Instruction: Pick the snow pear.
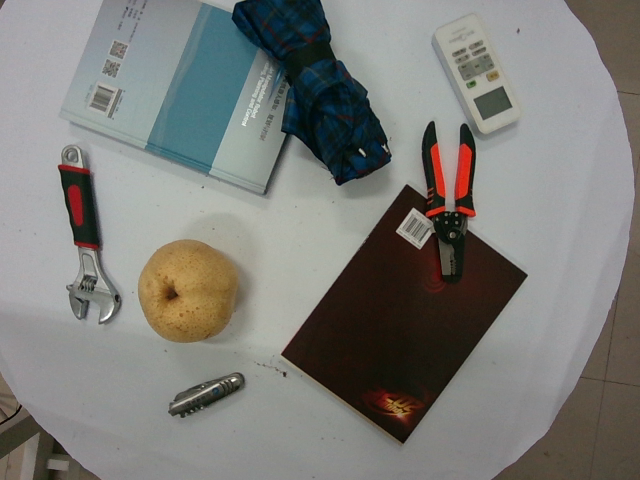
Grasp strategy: vertical